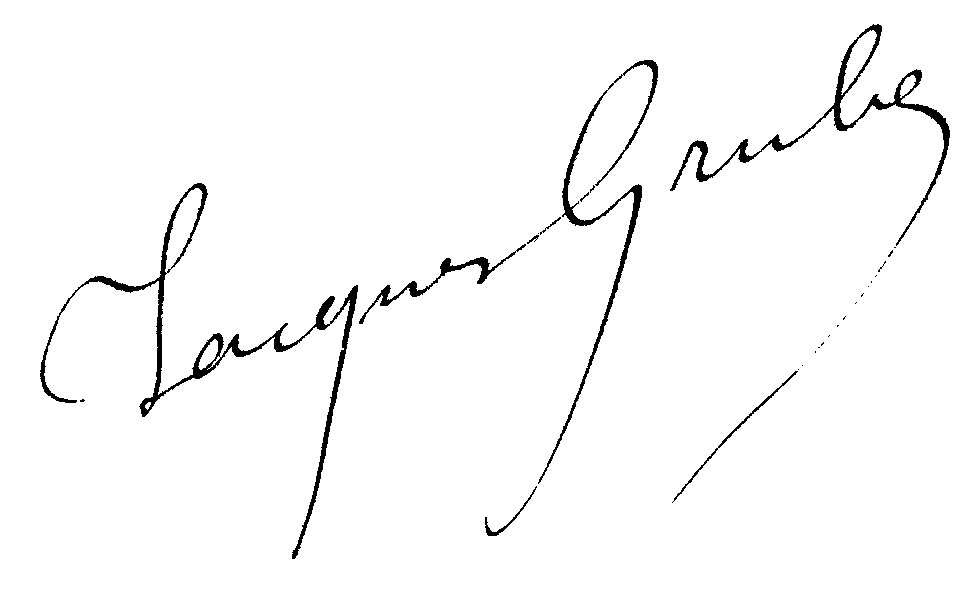
Signature of: jacques gruber